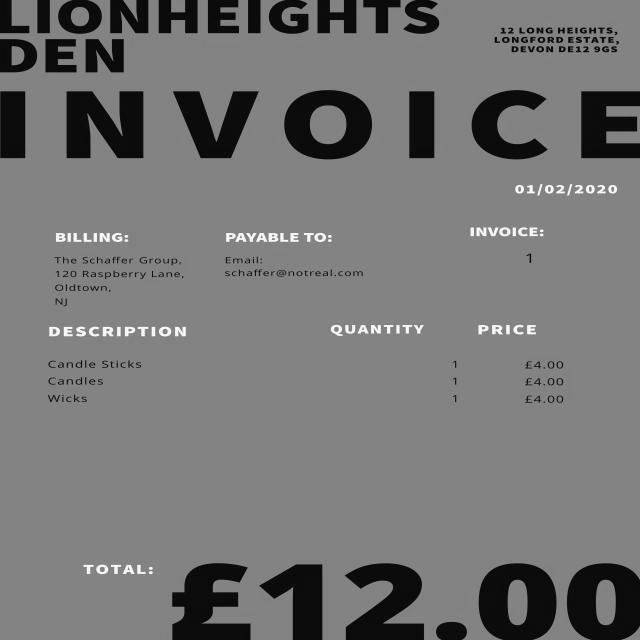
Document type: Invoice